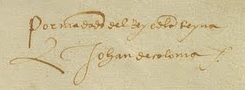
Signature of: juan de coloma y galcerán